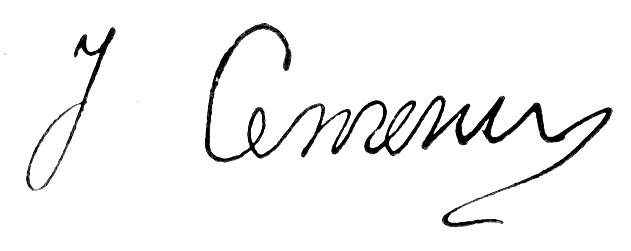
Signature of: ivan senchenko